Question: How does the patient history play a role?
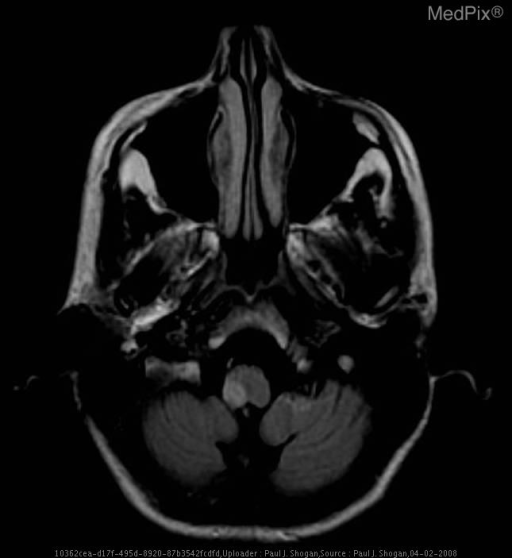
Answer: The patient's history of 28 y.o. woman, four months postpartum, with onset of neck pain, severe vertigo associated with severe vomiting, anesthesia of the right hemi-facial region and loss of sensation in the region of the left upper and lower extremities immediately following cervical chiropractic manipulation.  The patient was unsuccessfully treated for vertigo associated with Meniere’s disease. The patient underwent a second cervical chiropractic treatment 15 days later, and presented with recurrent severe vertigo and associated hemi-anesthesia and difficulty phonating.  Imaging was obtained one month following the initial chiropractic treatment is key in understanding the case.